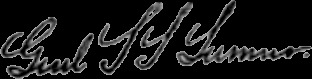
Signature of: samuel s sumner